Question: By what date must an appeal be filed according to the document?
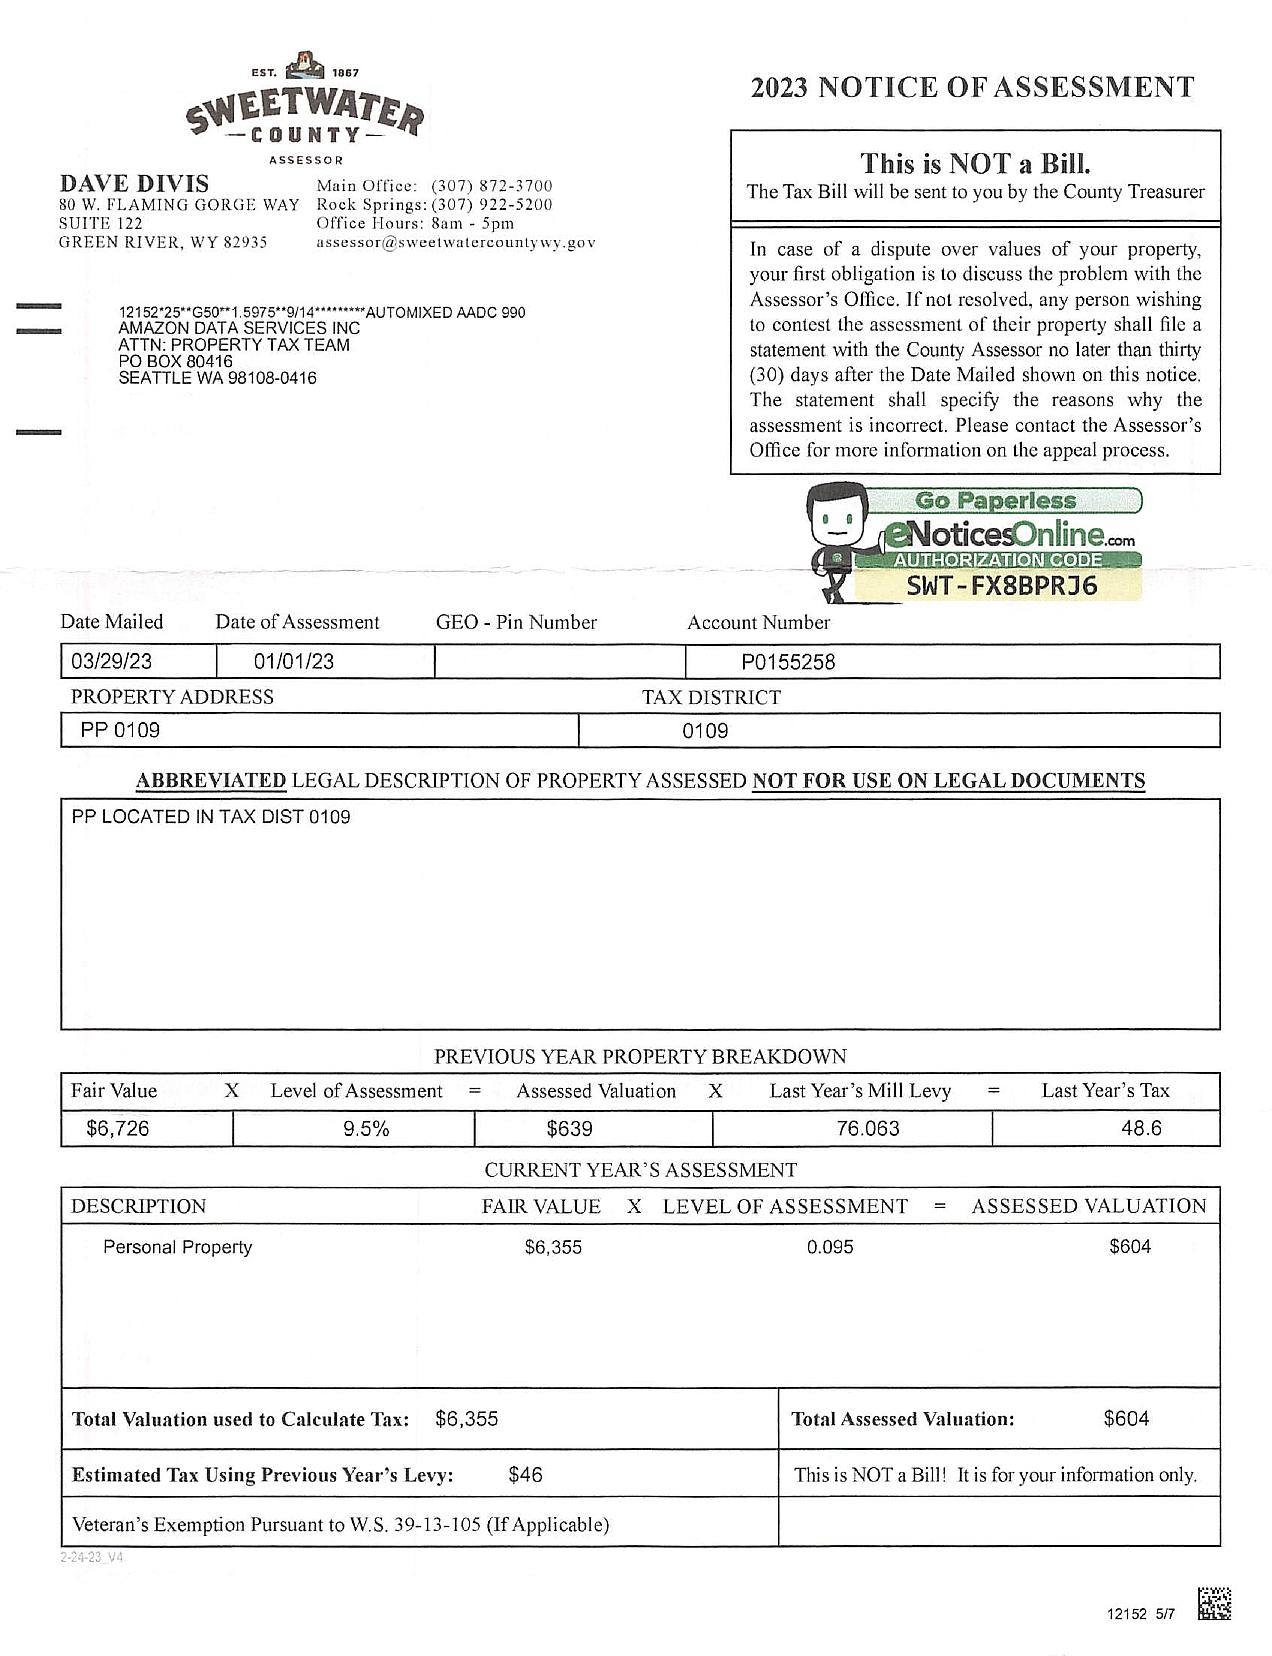
Answer: "30 days after Date Mailed"